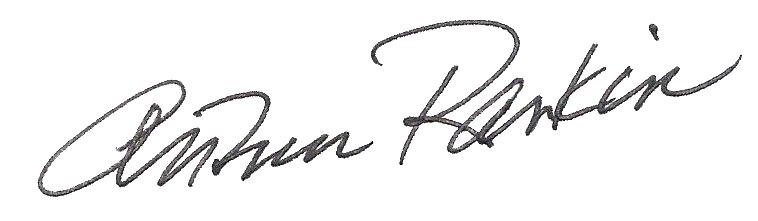
Signature of: arthur rankin jr